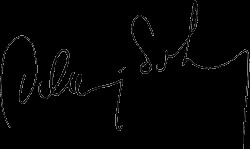
Signature of: alain poher